Question: By what date must an appeal be filed according to the document?
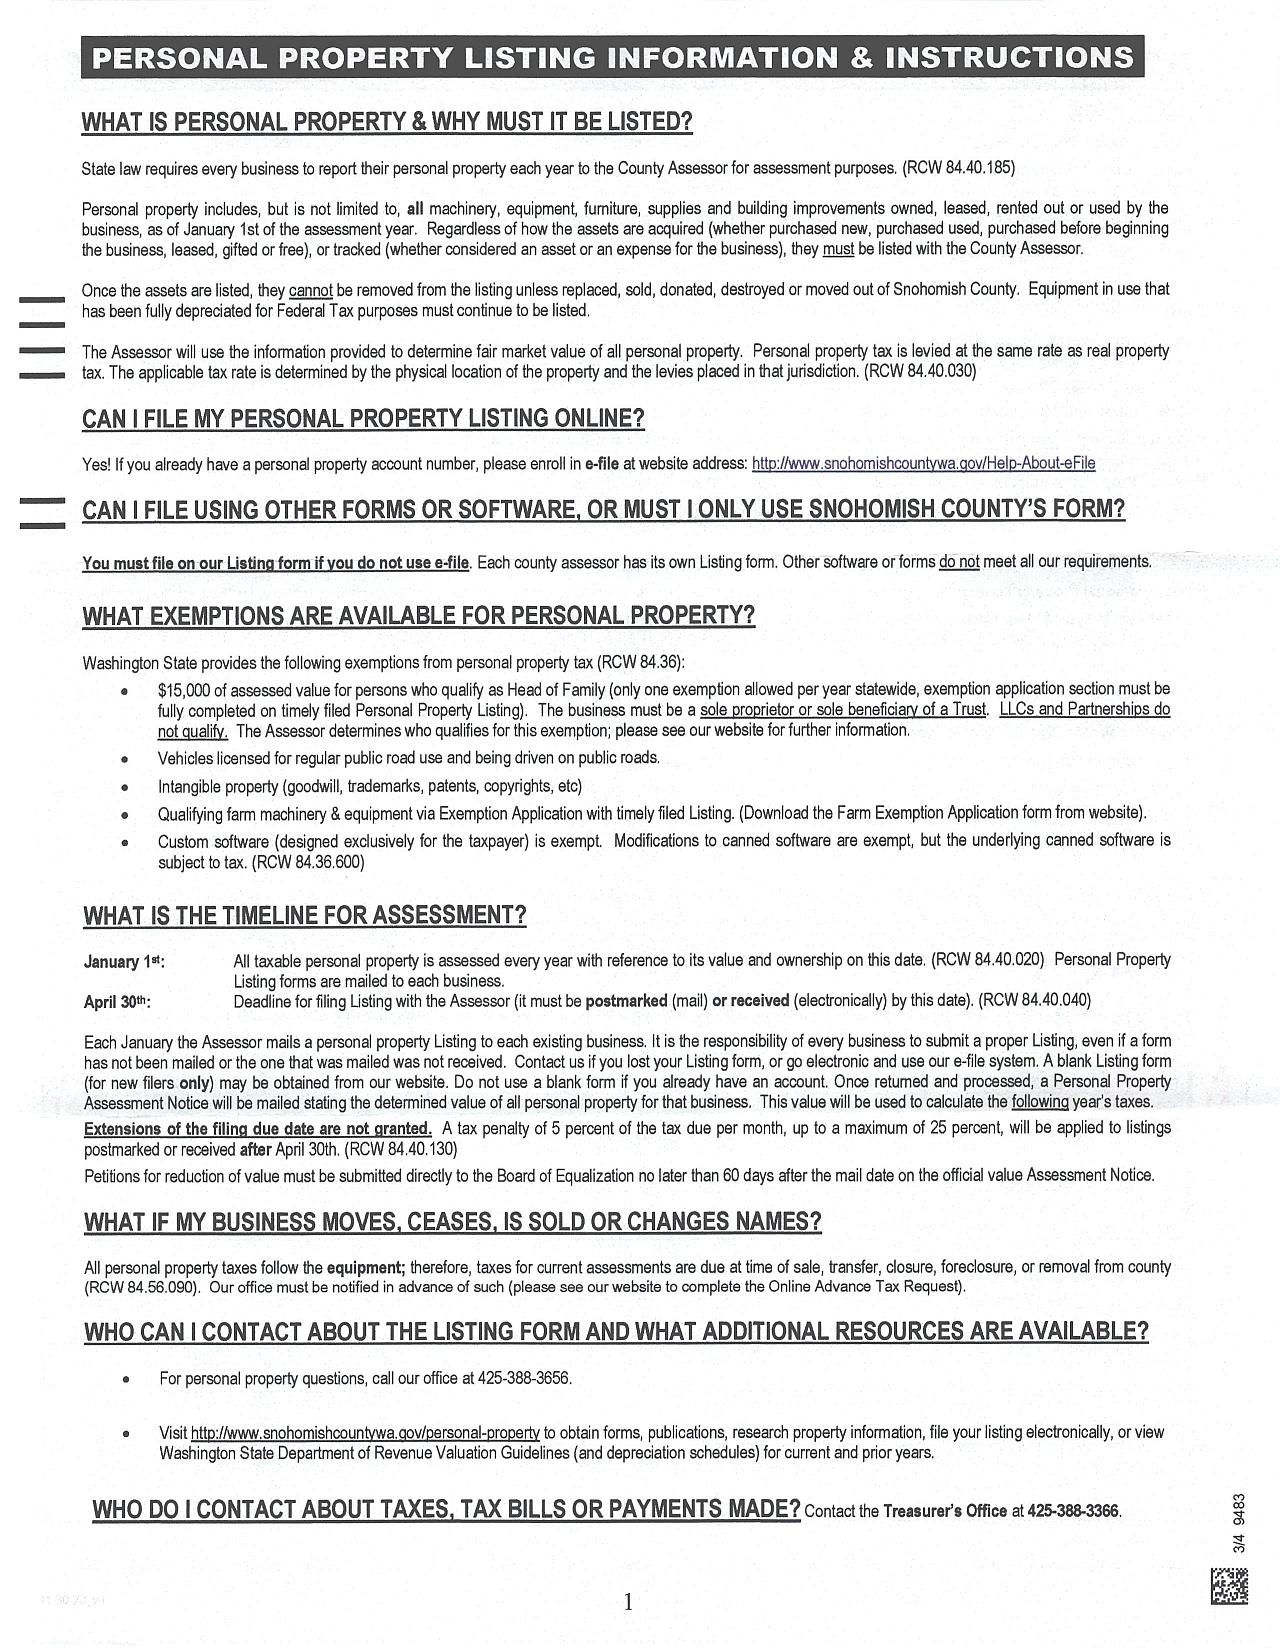
Answer: "60 days after the mail date"